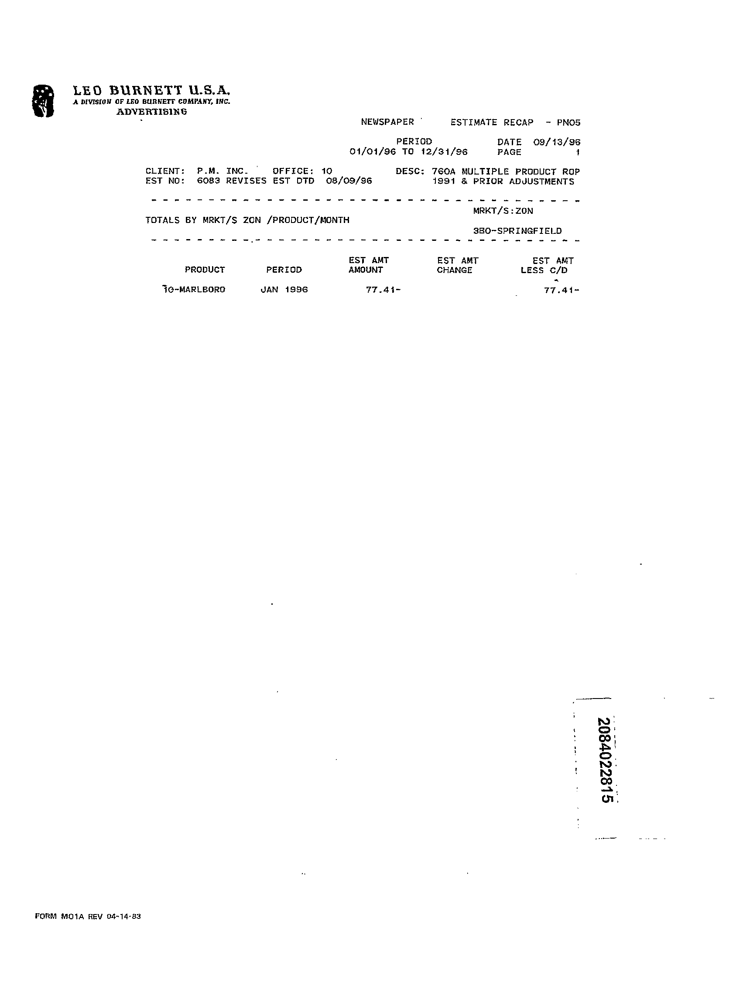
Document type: Invoice